Question: What is the name of the tenant mentioned in the document?
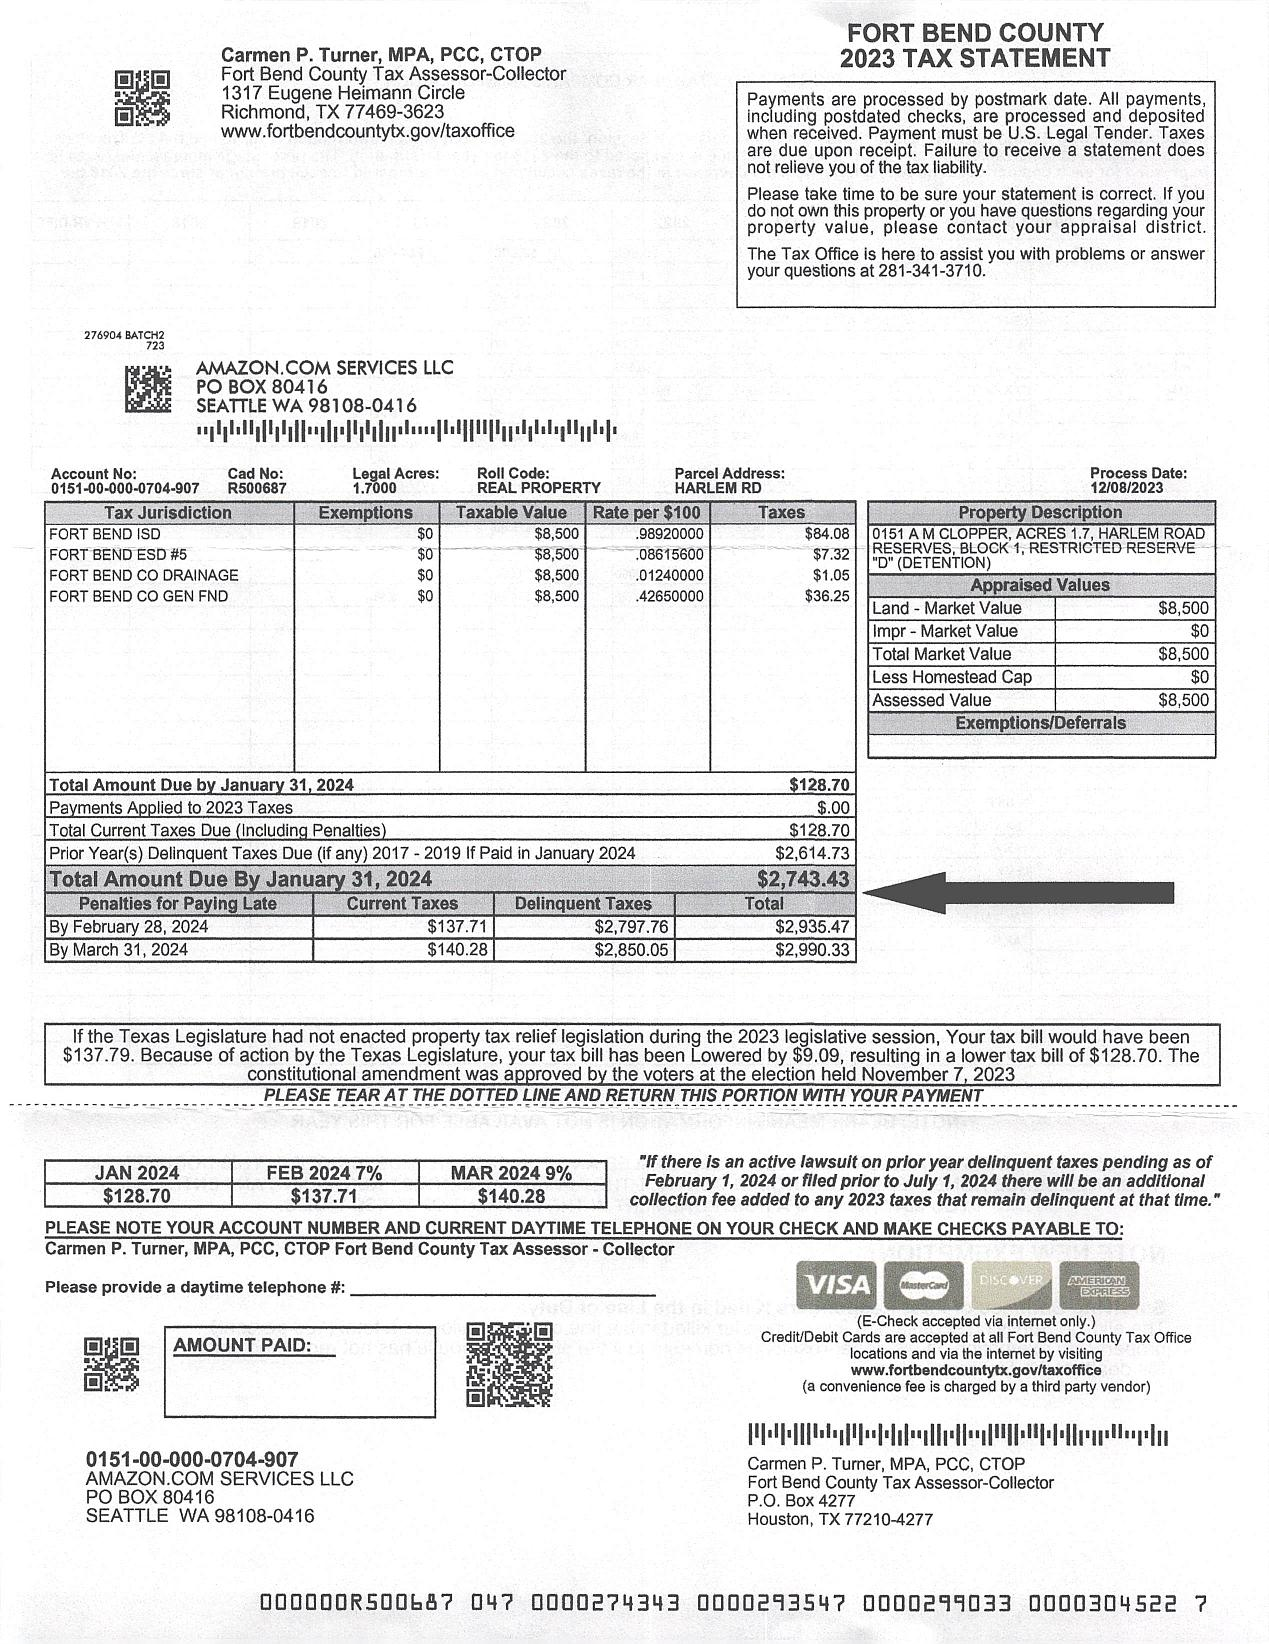
Answer: "AMAZON.COM SERVICES LLC"